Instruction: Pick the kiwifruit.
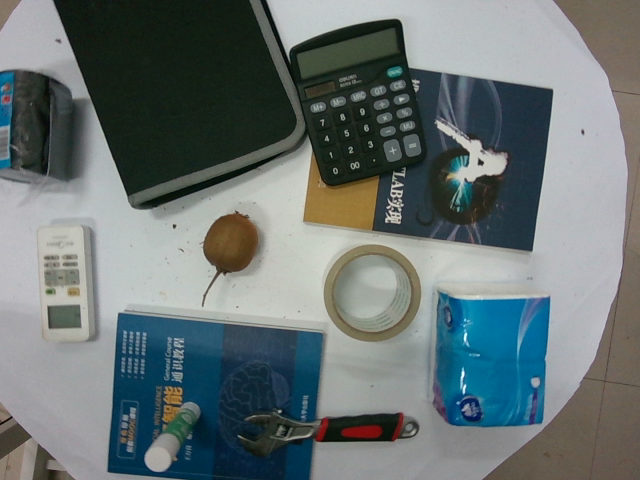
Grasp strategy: vertical